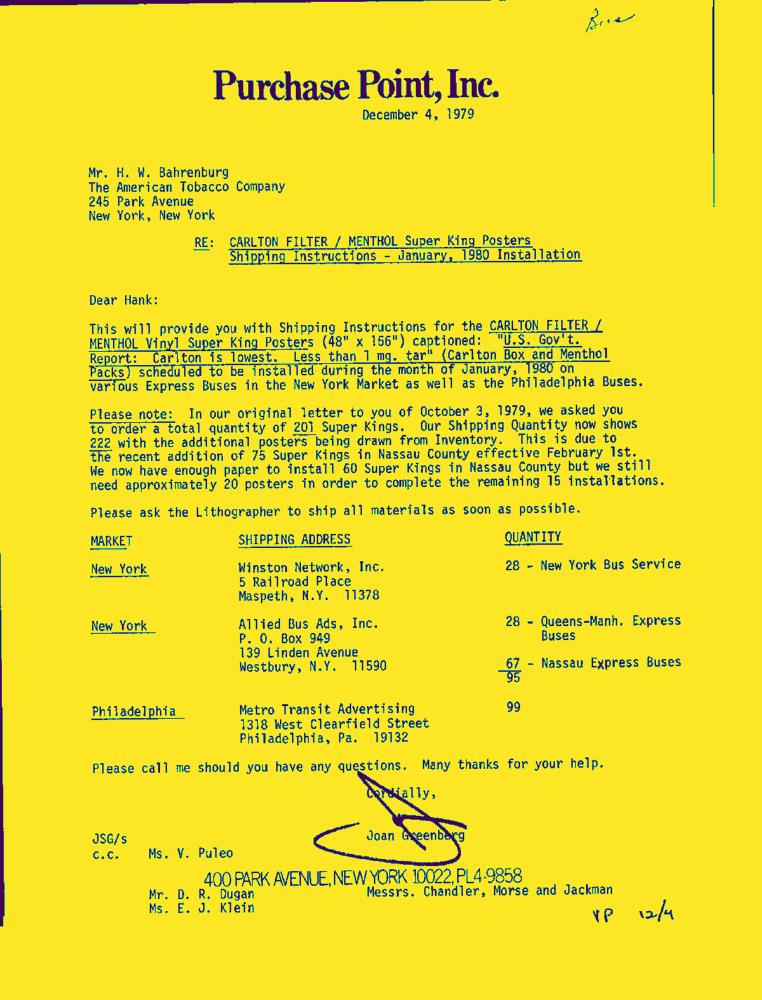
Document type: Letter-Doc